Question: What was observed in the imaging?
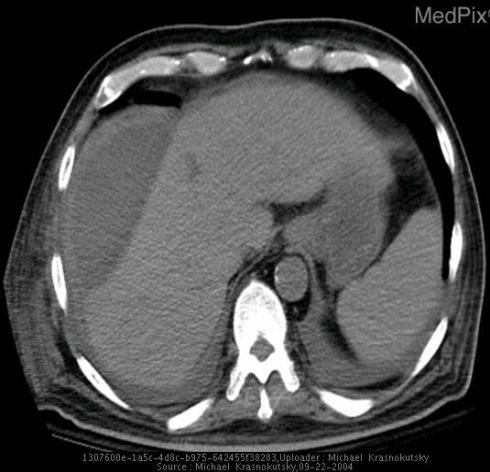
Answer: The imaging shows Axial CT images throught the liver demonstrate low density region within the liver which subcapsular in location.  One of the images has a small pocket of air differentiated this fluid collection from a simple hematoma.
There are bilateral pleural effusions seconary to diaphragmatic irritation. Axial CT image throught liver demonstates subcapsular fluid collection.  Note bilateral pleural effusions as a result of diaphragmatic irritation..